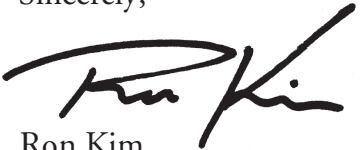
Signature of: ron kim